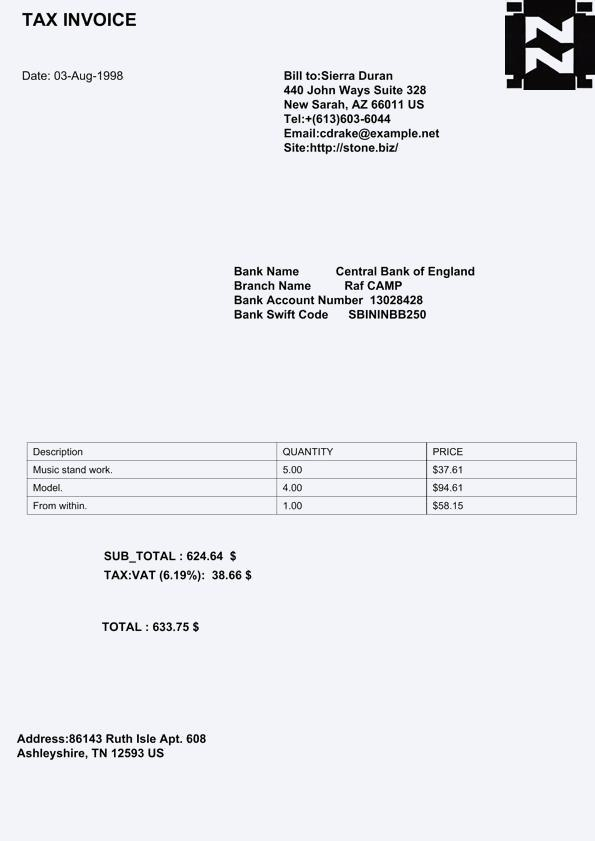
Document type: Invoice